Question: What is the total amount of taxes owed as per the document?
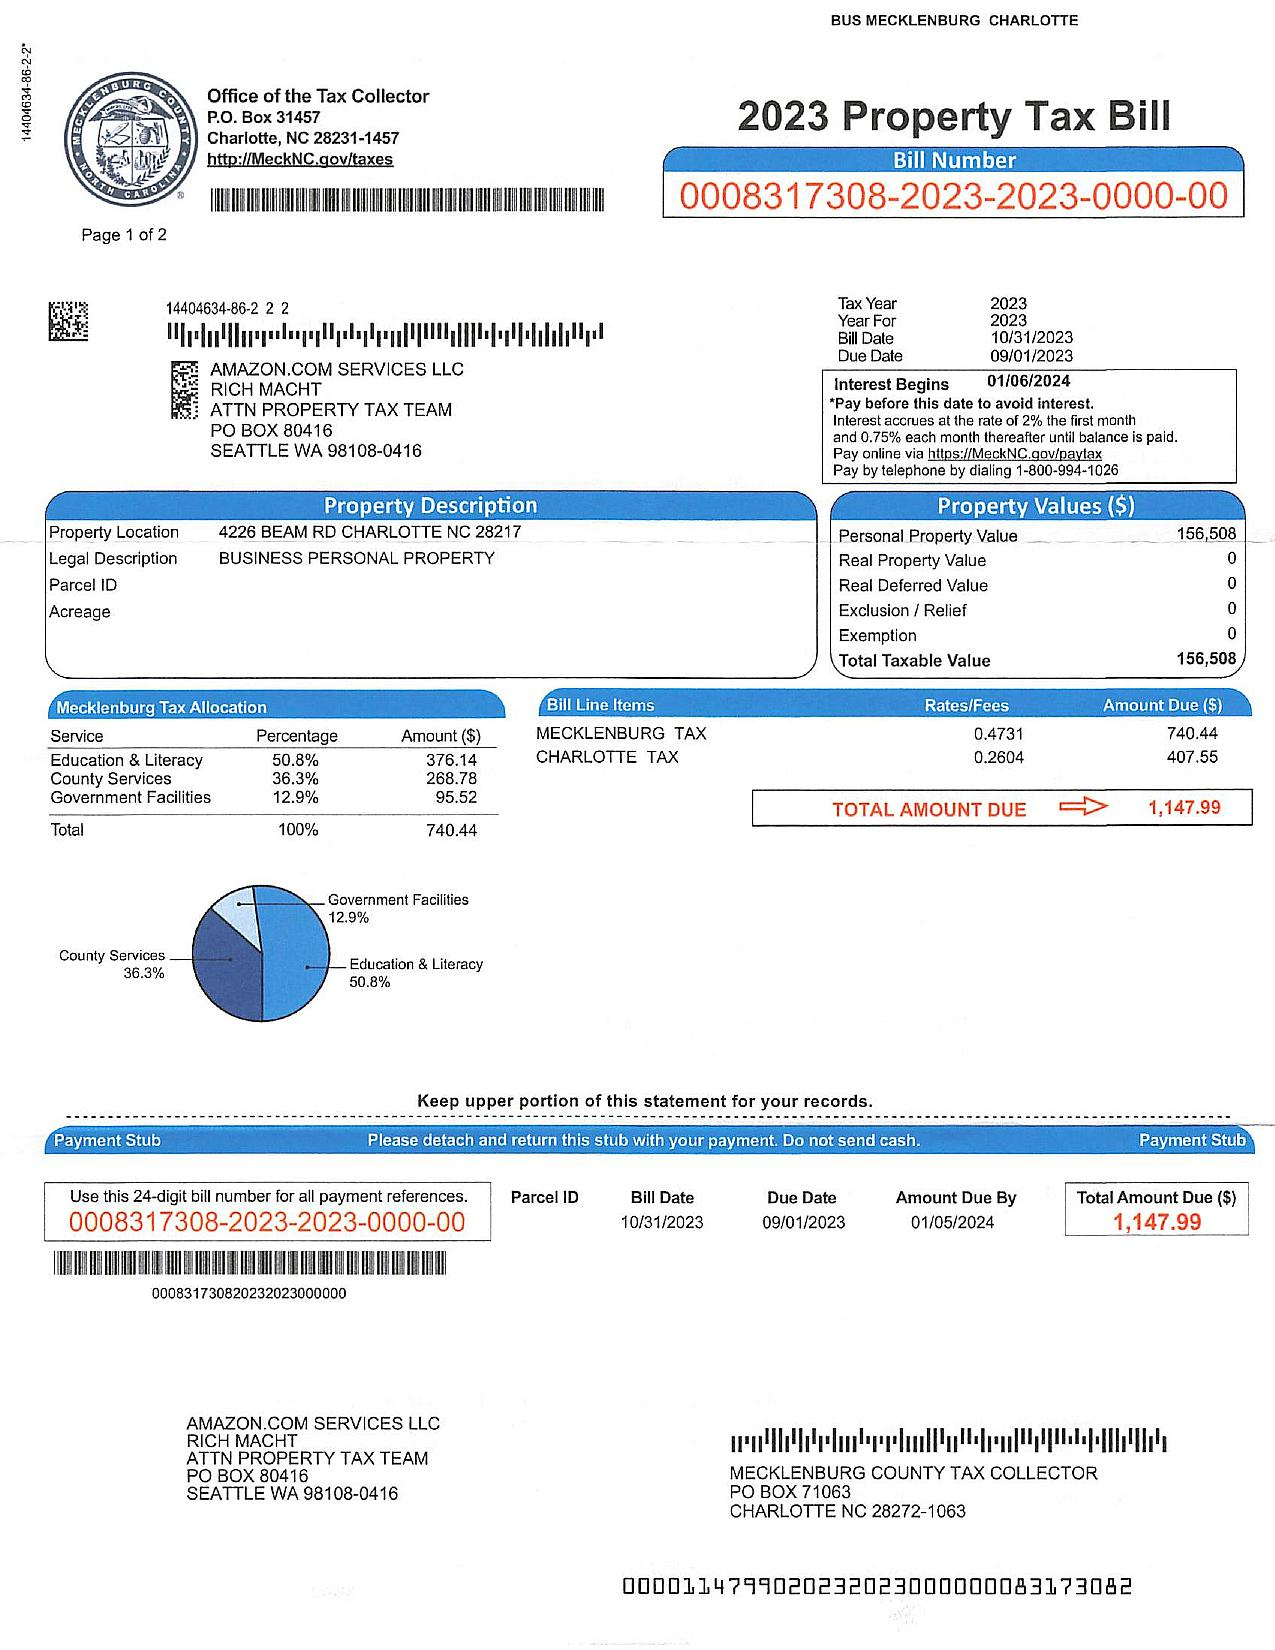
Answer: "1,147.99"